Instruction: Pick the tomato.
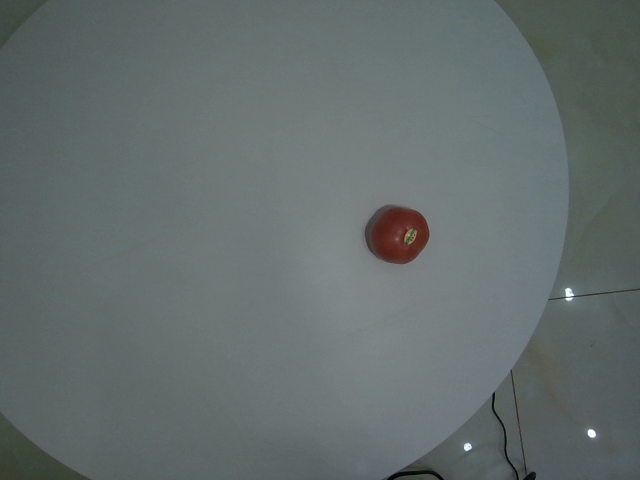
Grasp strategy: vertical